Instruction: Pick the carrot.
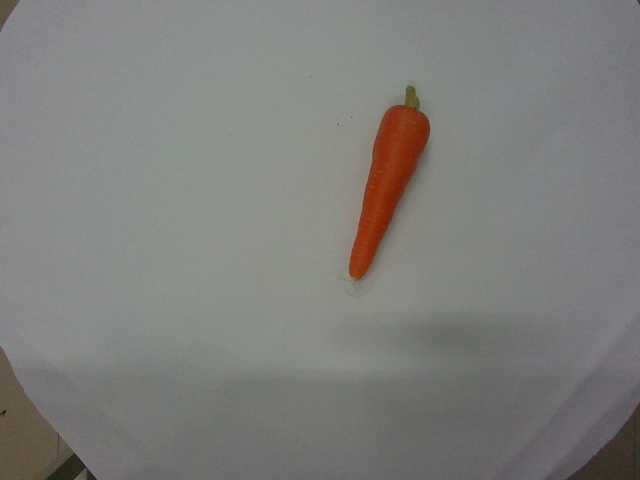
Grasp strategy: vertical